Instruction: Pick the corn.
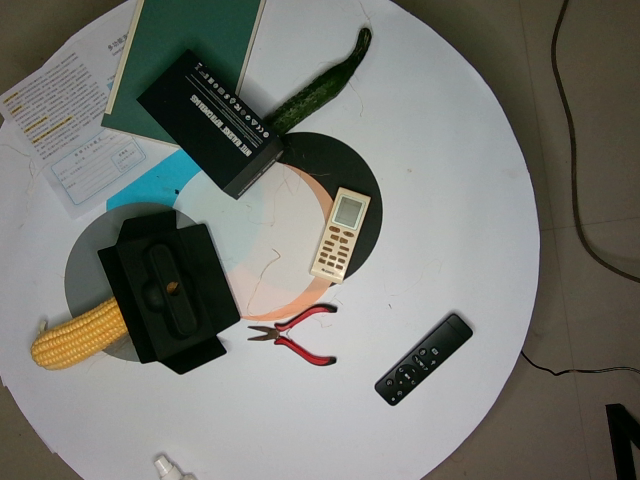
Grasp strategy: vertical